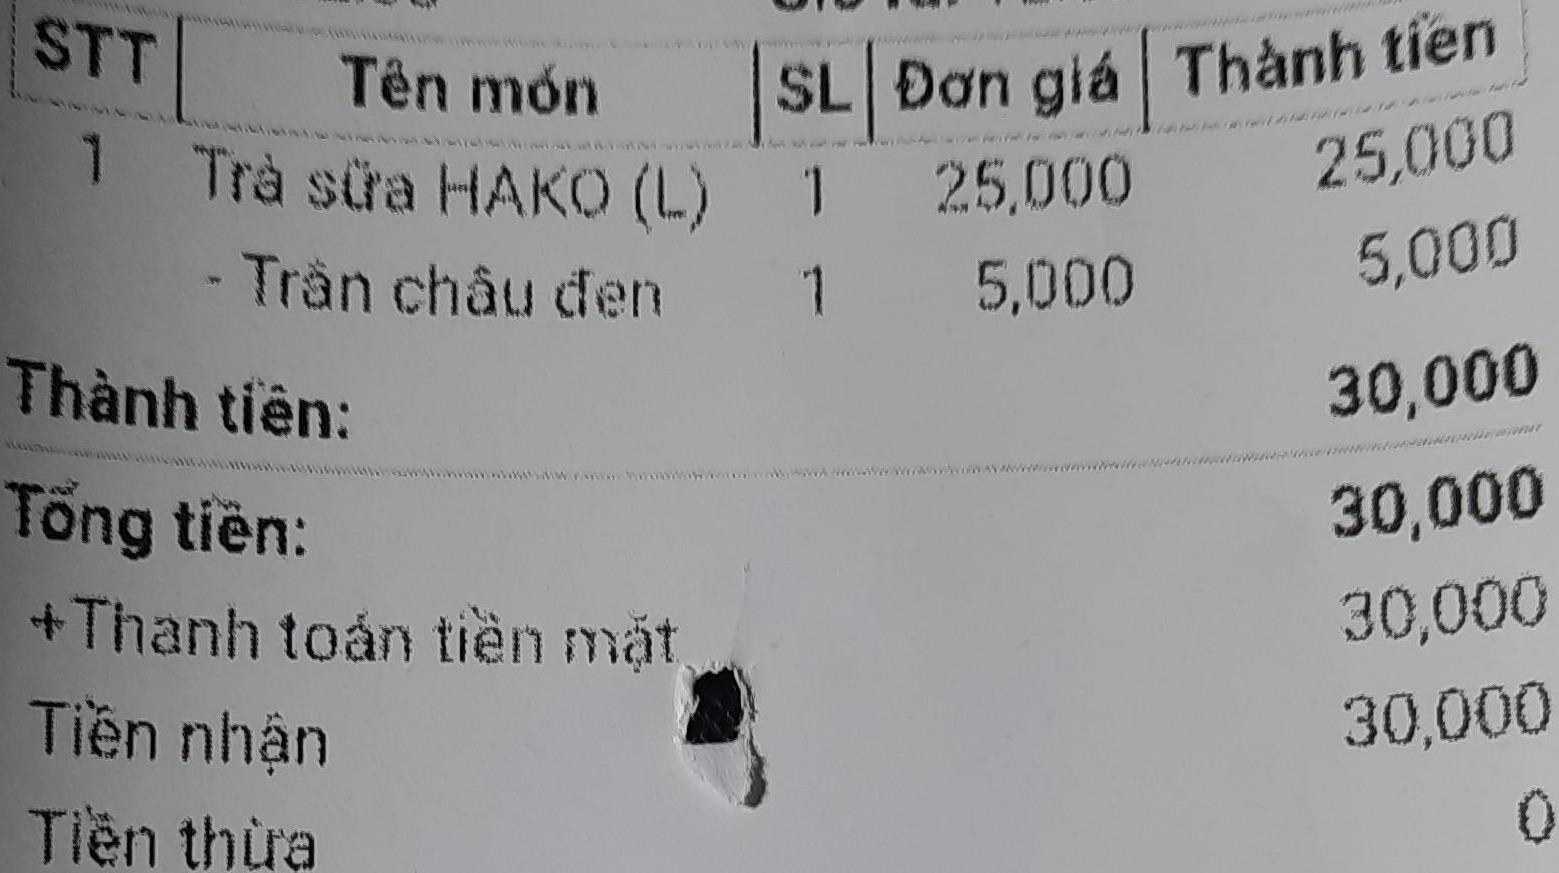
<table>
<tr>
<th>STT</th>
<th>Tên món</th>
<th>SL</th>
<th>Đơn giá</th>
<th>Thành tiền</th>
</tr>
<tr>
<td>1</td>
<td>Trà sữa HAKO (L)</td>
<td>1</td>
<td>25,000</td>
<td>25,000</td>
</tr>
<tr>
<td></td>
<td>- Trần châu đen</td>
<td>1</td>
<td>5,000</td>
<td>5,000</td>
</tr>
</table>

Thành tiền: 30,000
Tổng tiền: 30,000
+Thanh toán tiền mặt 30,000
Tiền nhận 30,000
Tiền thừa 0